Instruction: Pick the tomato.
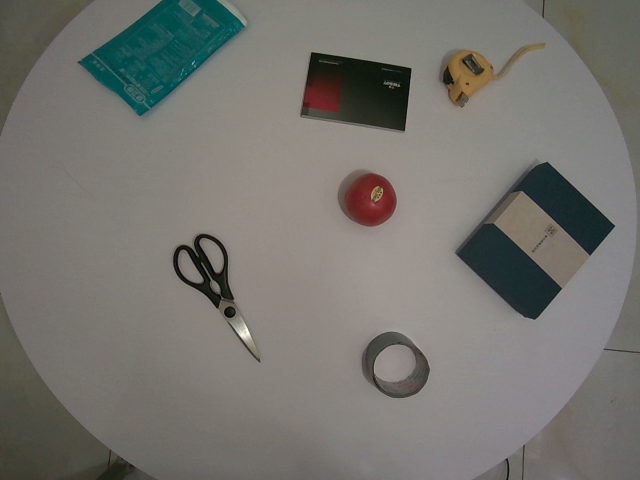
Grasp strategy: vertical